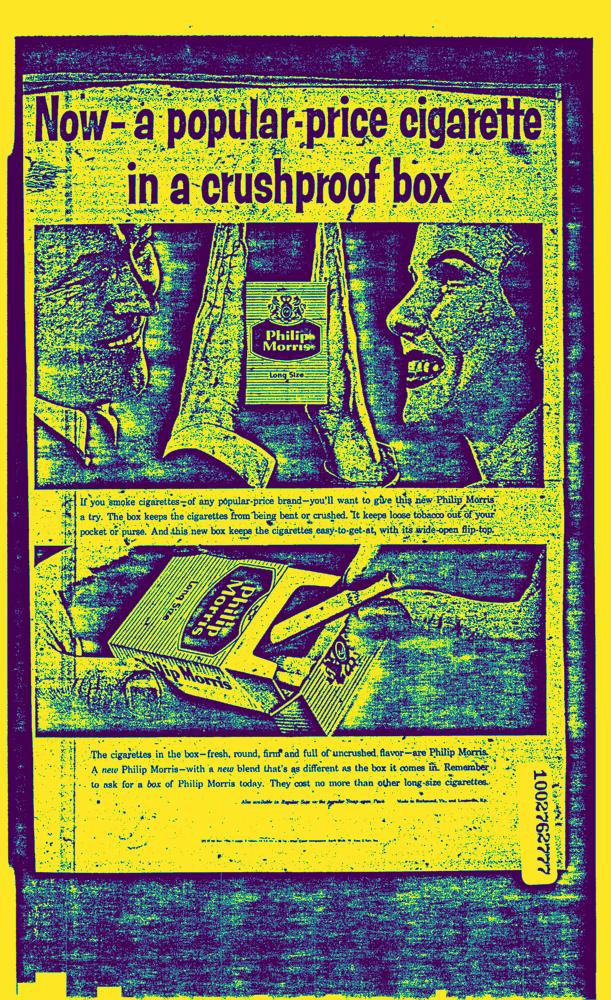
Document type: AD